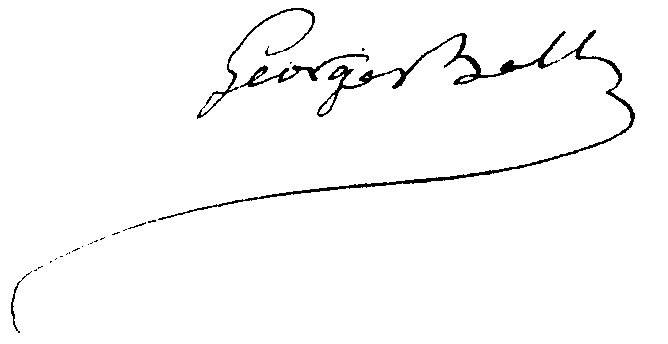
Signature of: georges bell